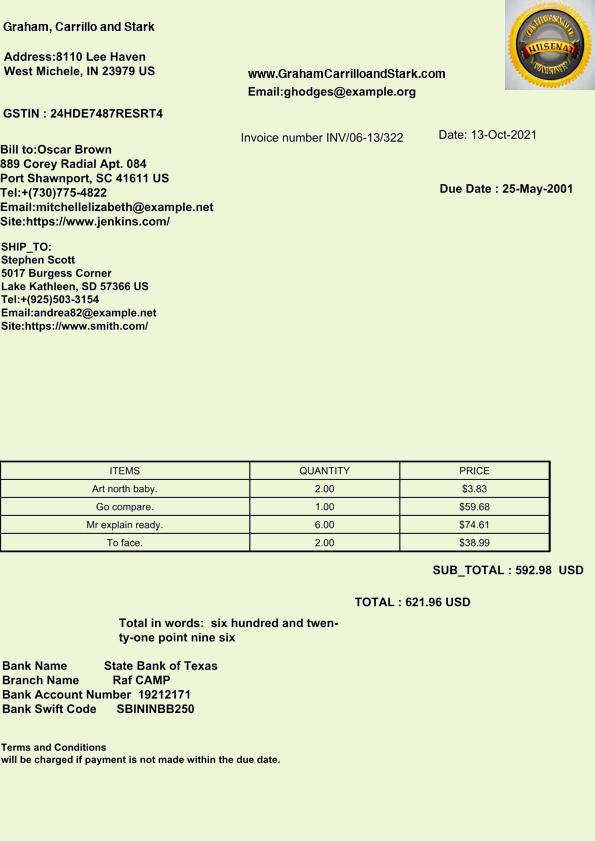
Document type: Invoice